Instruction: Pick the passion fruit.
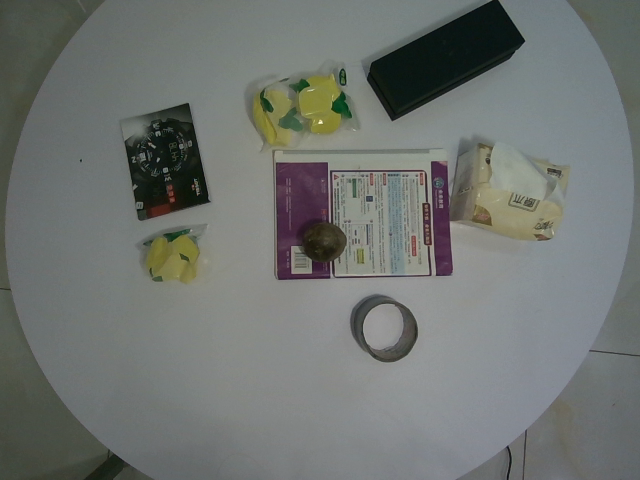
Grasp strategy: vertical